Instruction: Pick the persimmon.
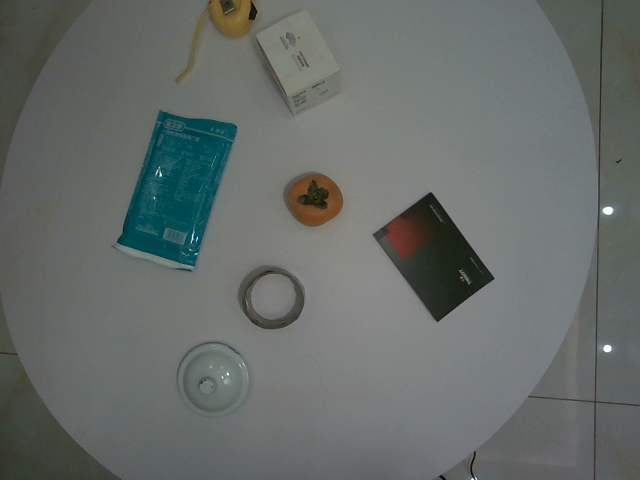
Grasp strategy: vertical